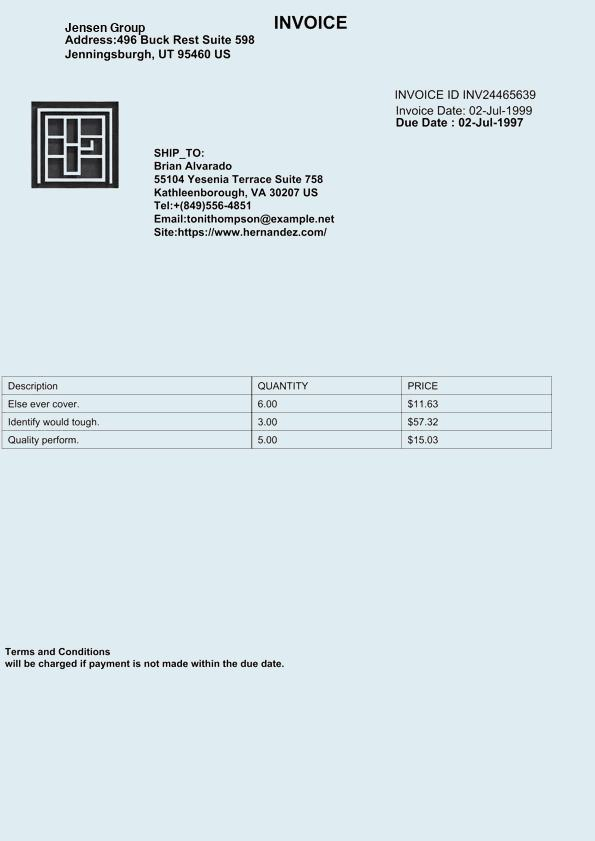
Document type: Invoice